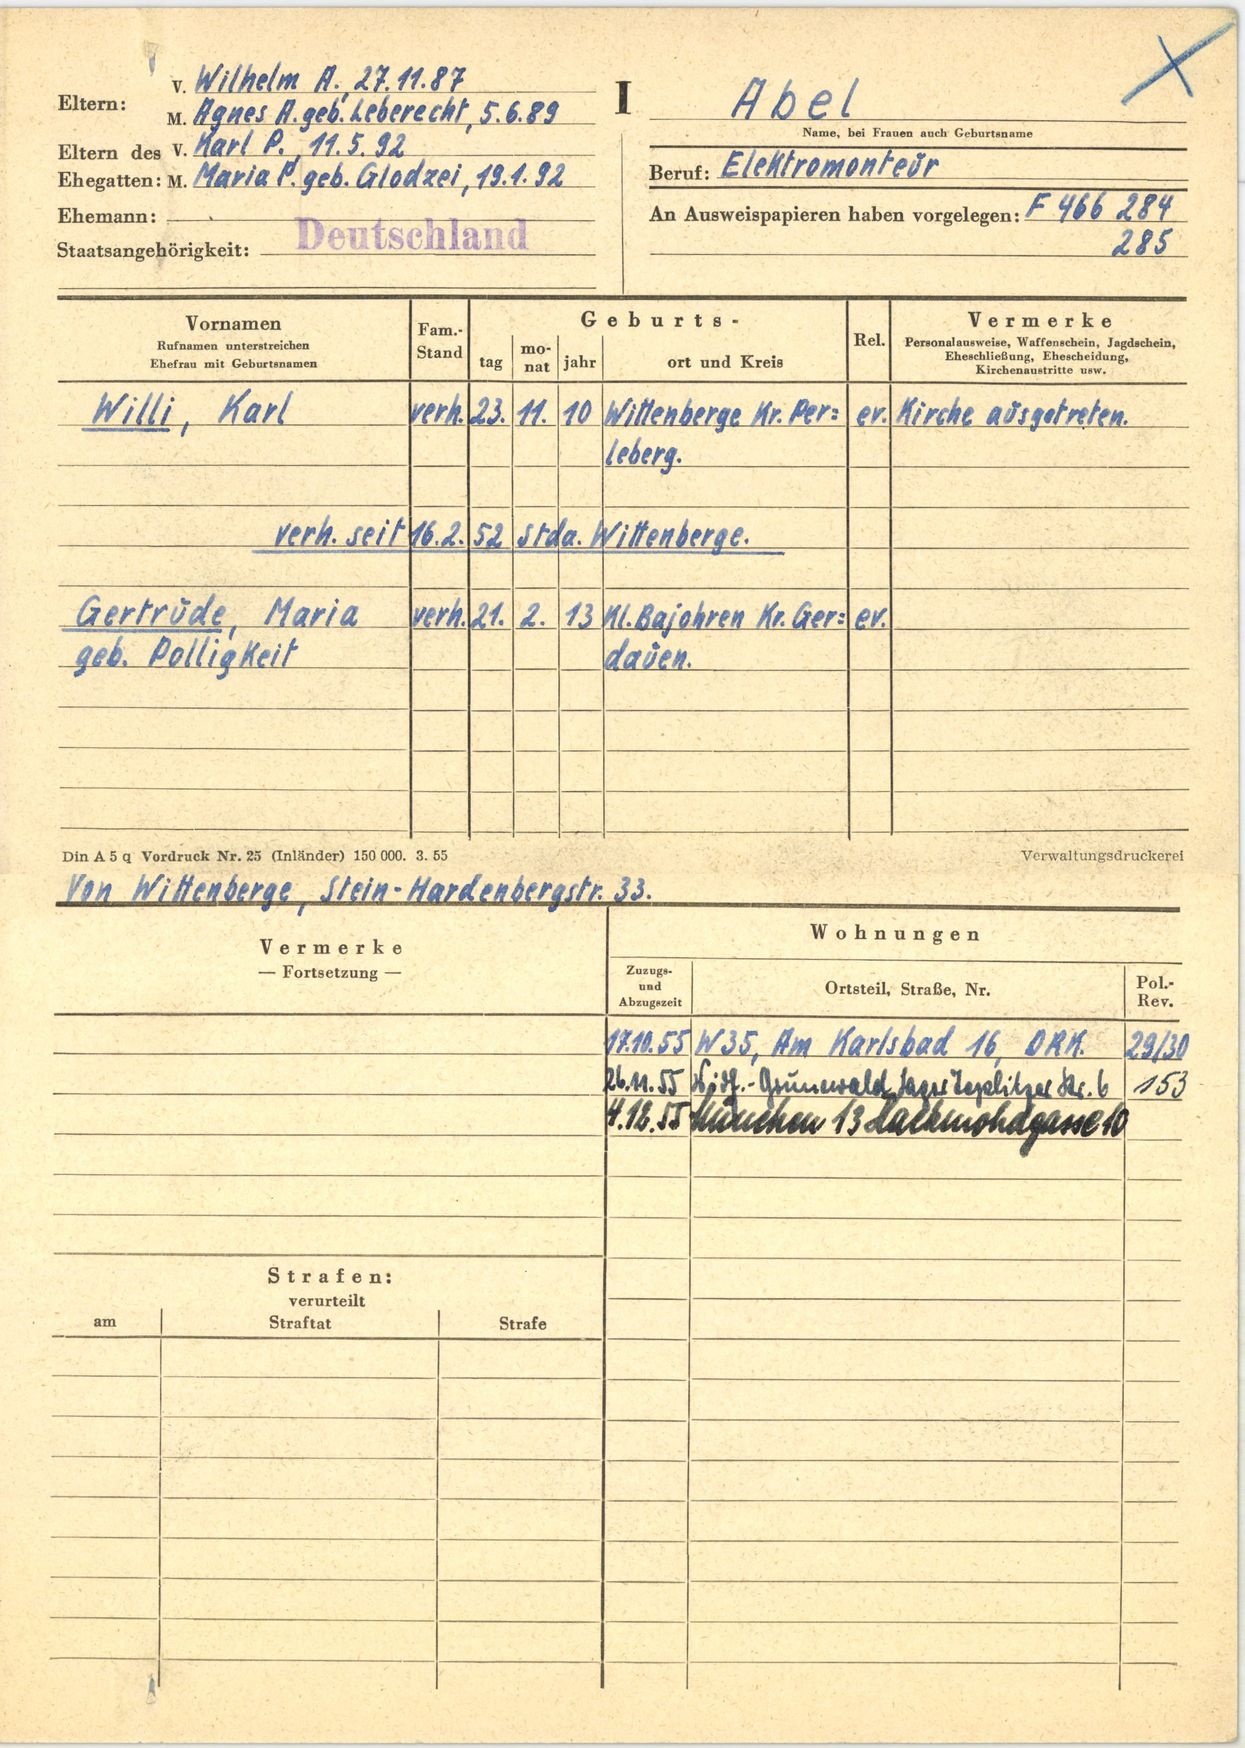
Abel